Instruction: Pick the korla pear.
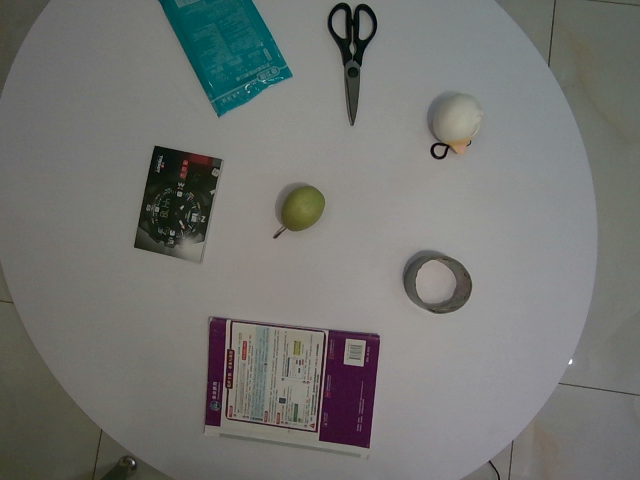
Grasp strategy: vertical